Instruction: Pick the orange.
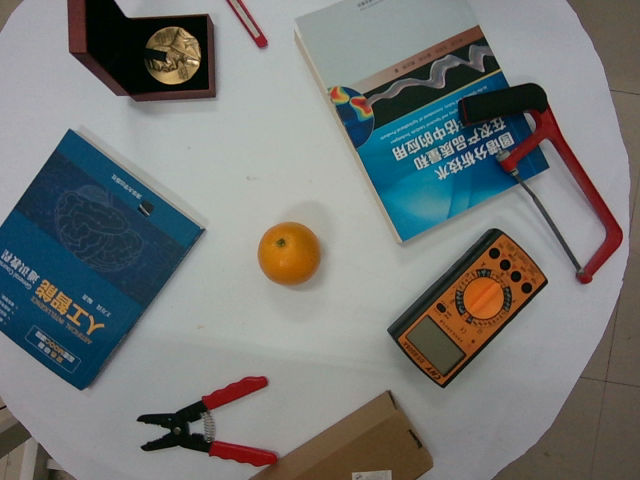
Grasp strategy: vertical